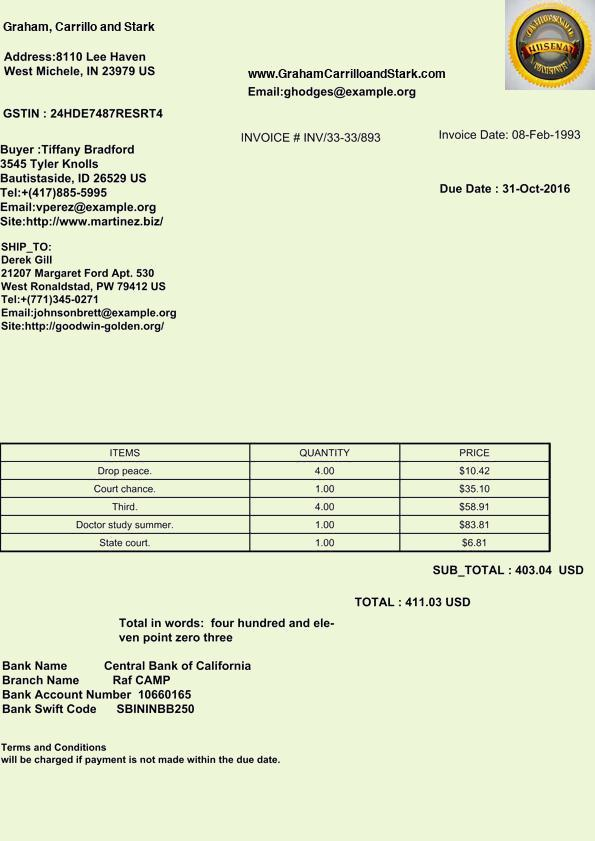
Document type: Invoice